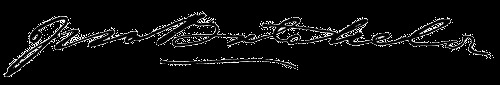
Signature of: john batchelor